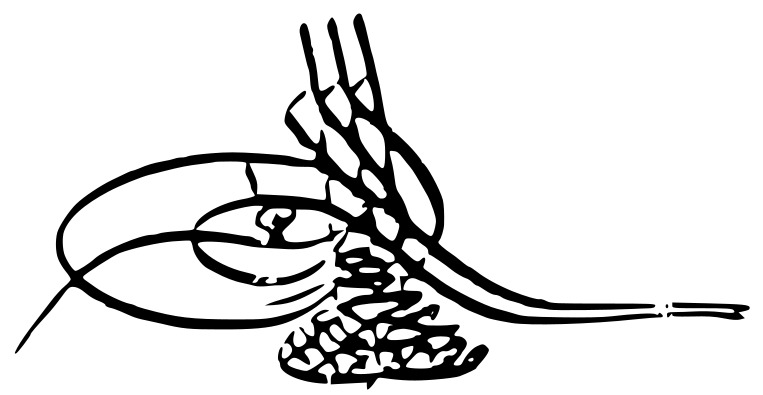
Signature of: mustafa iii